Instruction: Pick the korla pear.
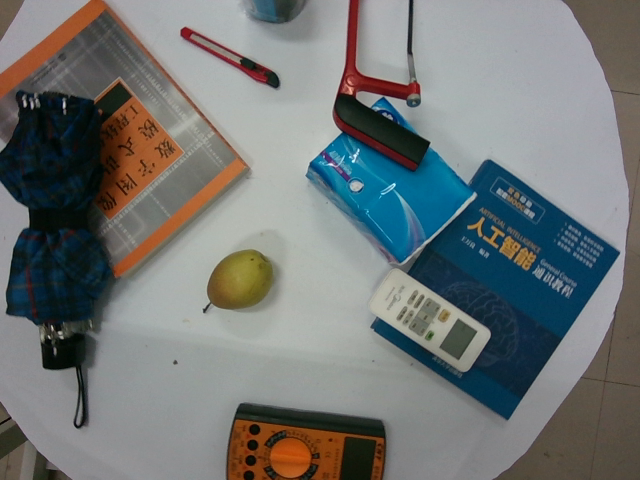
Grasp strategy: vertical